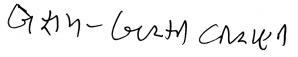
Signature of: barkat virani befam